Question: What was observed in the imaging?
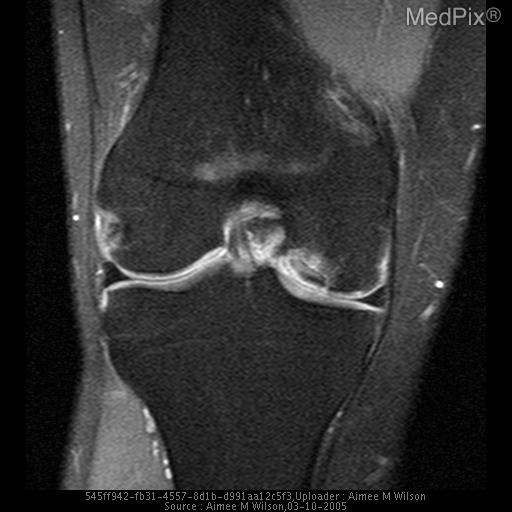
Answer: The imaging shows MRI:  Intraarticular osseous fragment within the lateral aspect of medial femoral condyle with fluid seen surrounding the lesion and disruption of the articular cartilage, and slight posterior diplacement of the osseous fragment High signal intensity between osseous bone fragment and femoral condyle..